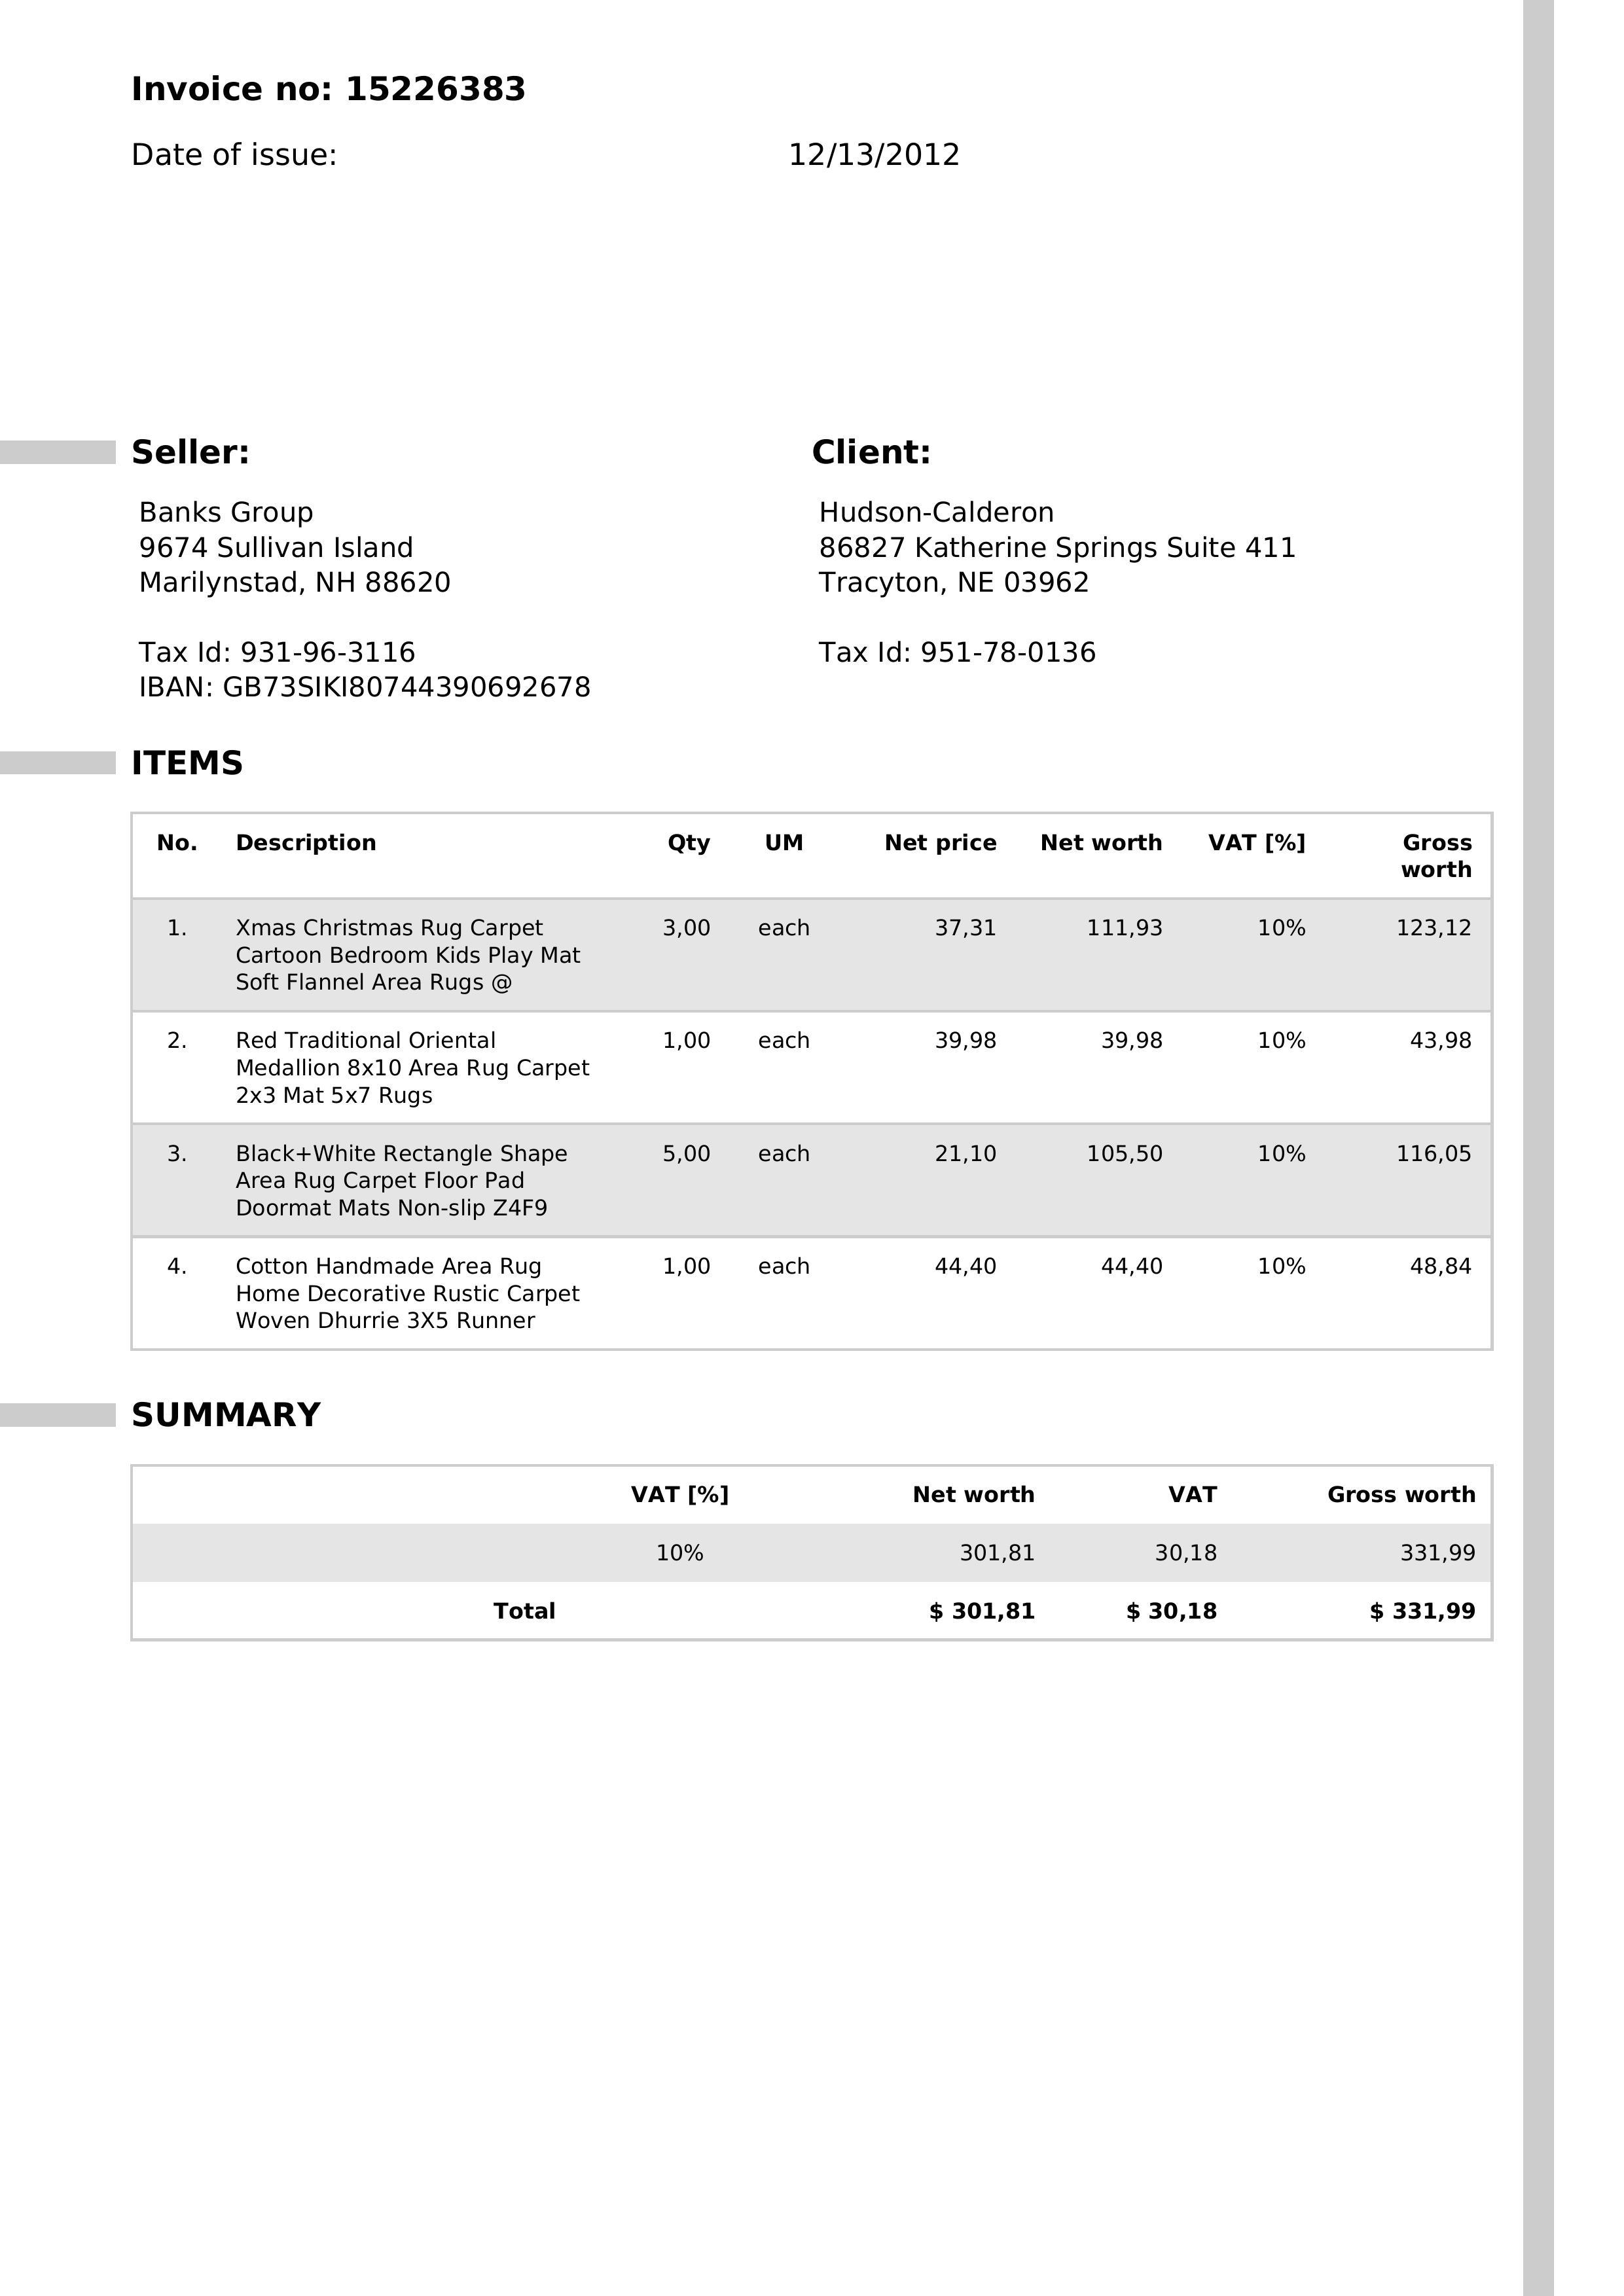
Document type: Invoice